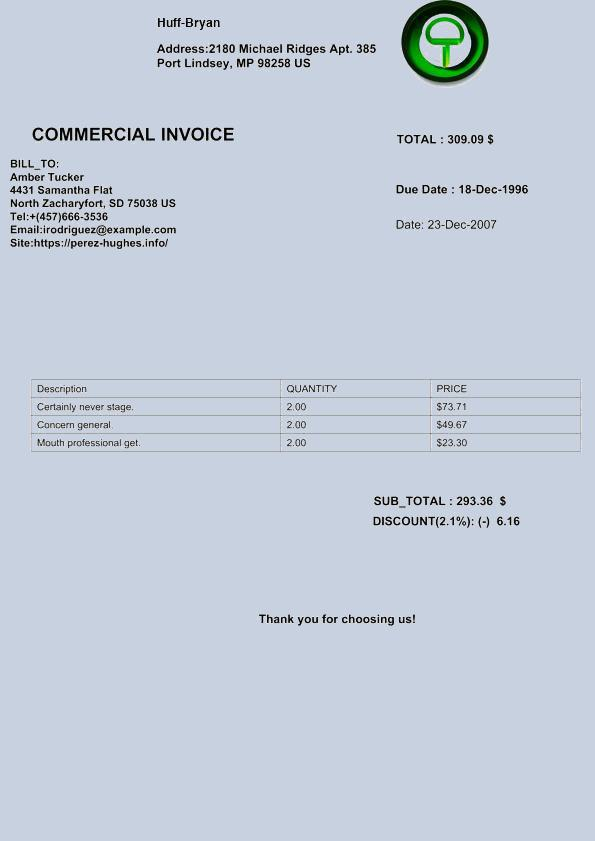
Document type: Invoice